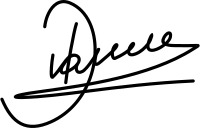
Signature of: diana çuli